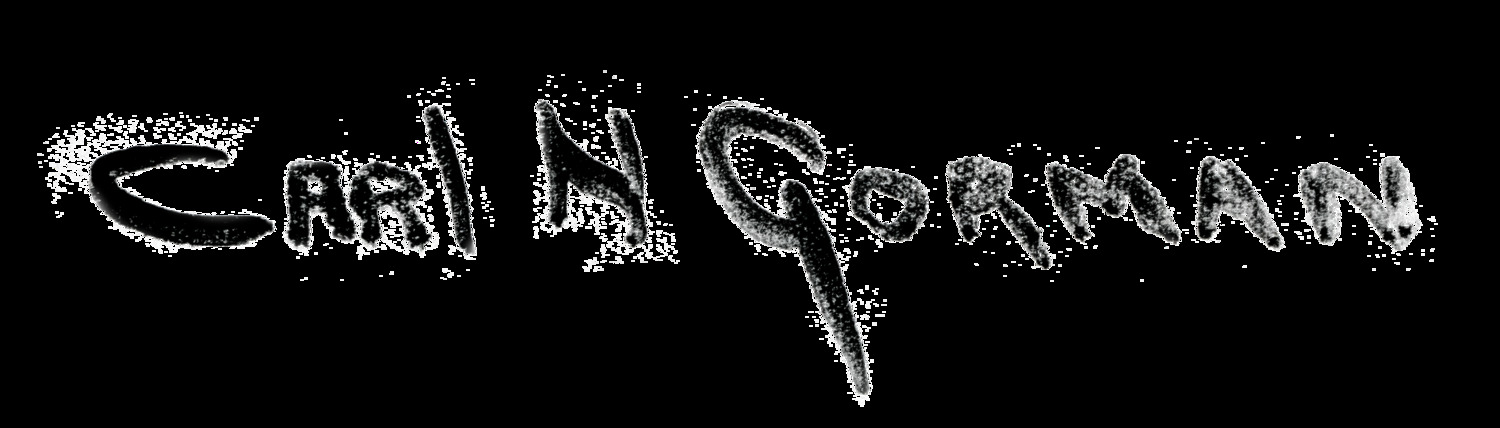
Signature of: carl nelson gorman